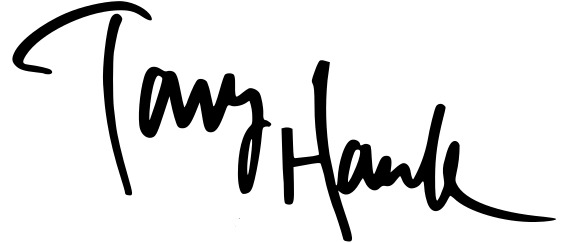
Signature of: tony hawk